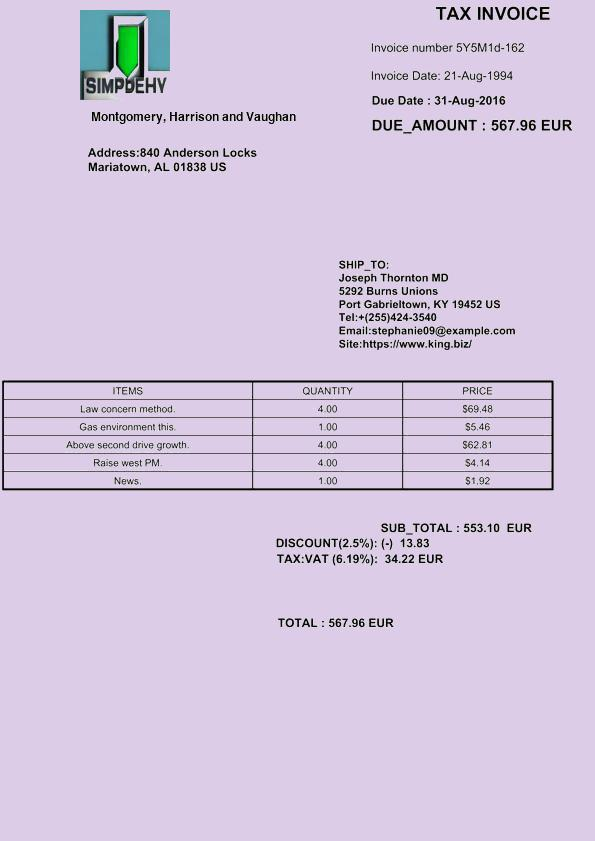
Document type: Invoice